Please extract the written amount, numerical amount, recipient's name, date on the cheque, and the bank's name from the image.
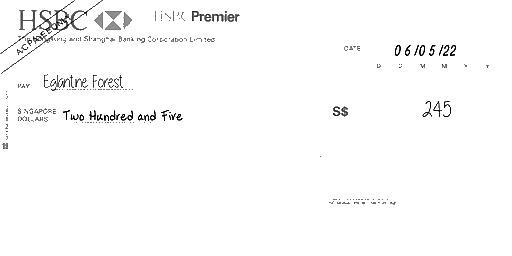
amt_in_words: Two Hundred and Five
amt_in_figures: 245
payee_name: Eglantine Forest
bank_name: HSBC
cheque_date: 06/05/22